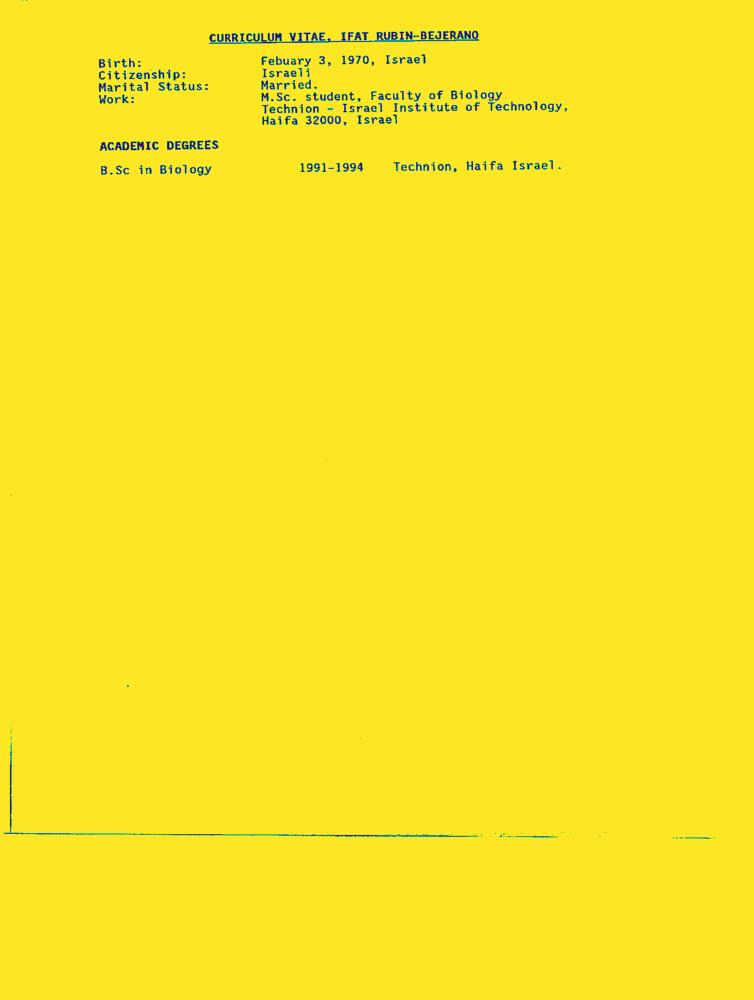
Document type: Resume-Doc